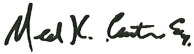
Signature of: neal carter